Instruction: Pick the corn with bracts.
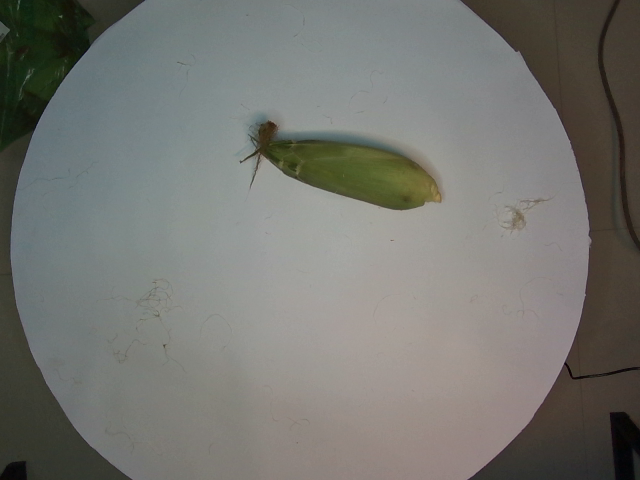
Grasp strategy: vertical